Question: How does the patient history play a role?
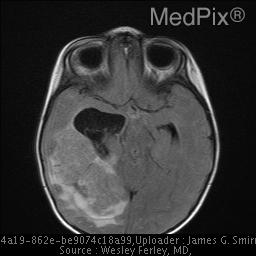
Answer: The patient's history of 15 month old girl fell off a chair.  The following day, she was acting more somnolent.  Head CT was abnormal. is key in understanding the case.